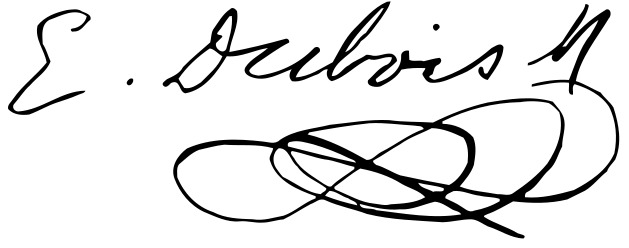
Signature of: émile dubois